Question: What could the diagnosis suggest?
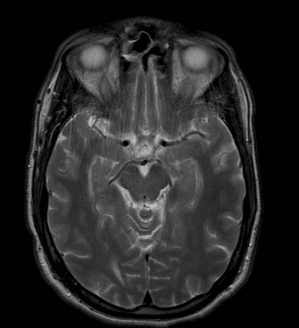
Answer: The possible diagnosis includes •  Multiple sclerosis
•  Lyme disease
•  ADEM (Acute Disseminated Encephalomyelitis)
•  Sarcoidosis
•  Vasculitis (SLE, etc.).